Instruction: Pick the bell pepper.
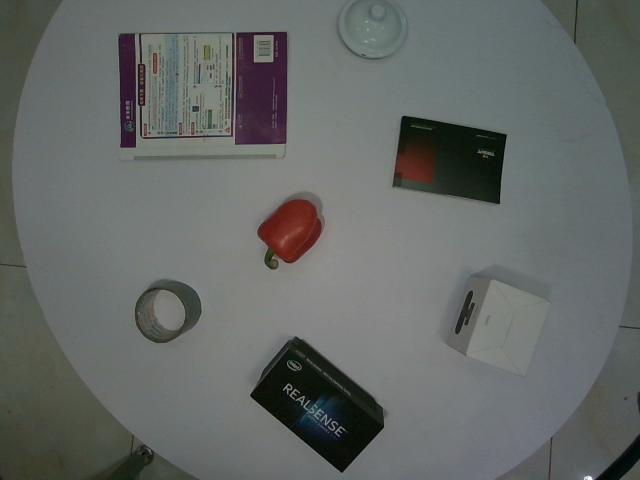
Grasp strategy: vertical